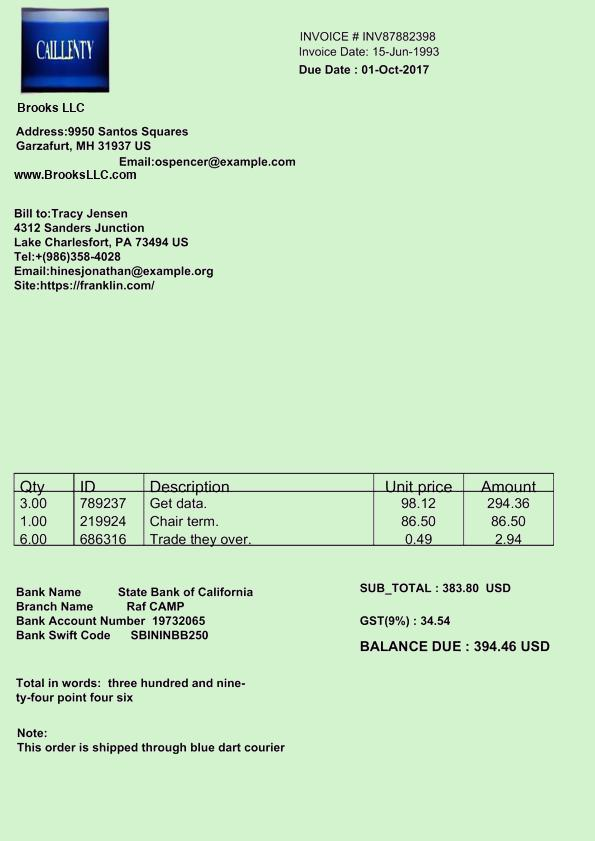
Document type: Invoice